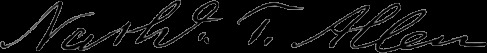
Signature of: nathaniel topliff allen